Question: How does the patient history play a role?
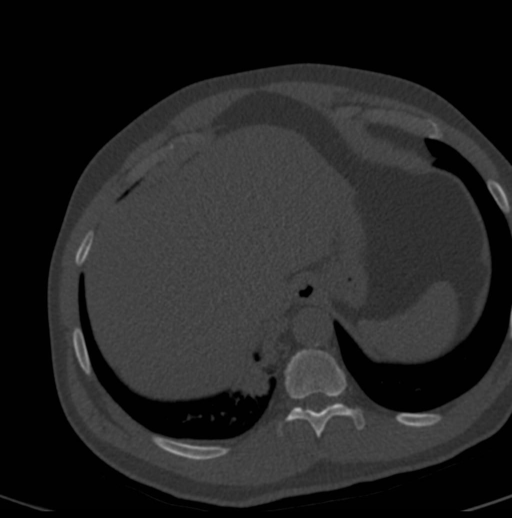
Answer: The patient's history of 54 year old male with a right lower lobe mass seen on virtual colonoscopy. is key in understanding the case.